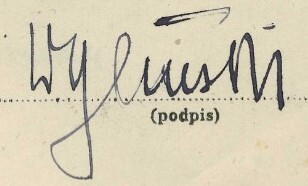
Signature of: władysław gliński